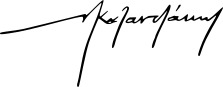
Signature of: nikos kazantzakis